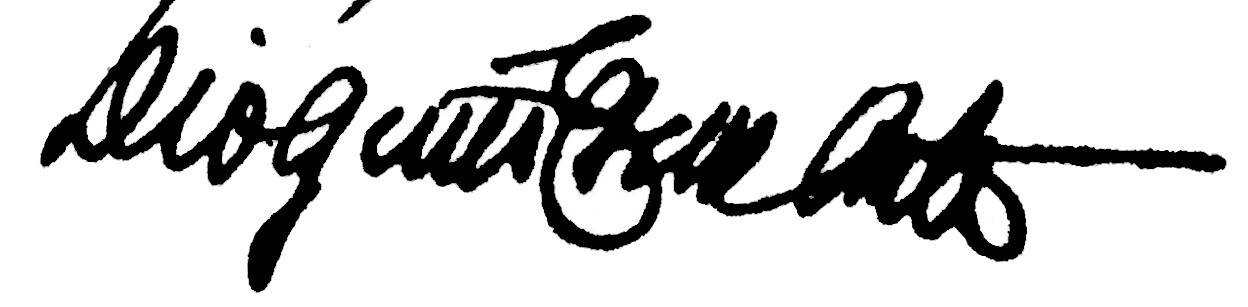
Signature of: diógenes escalante